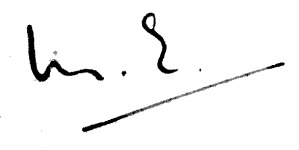
Signature of: mary elmes